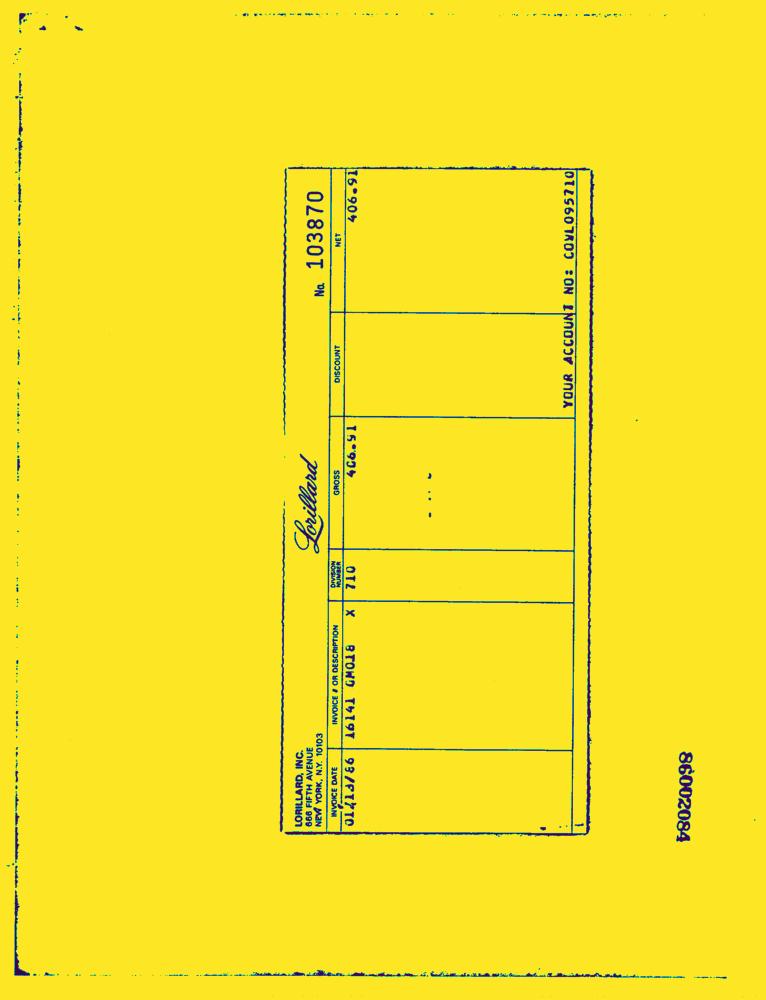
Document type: Invoice-Doc